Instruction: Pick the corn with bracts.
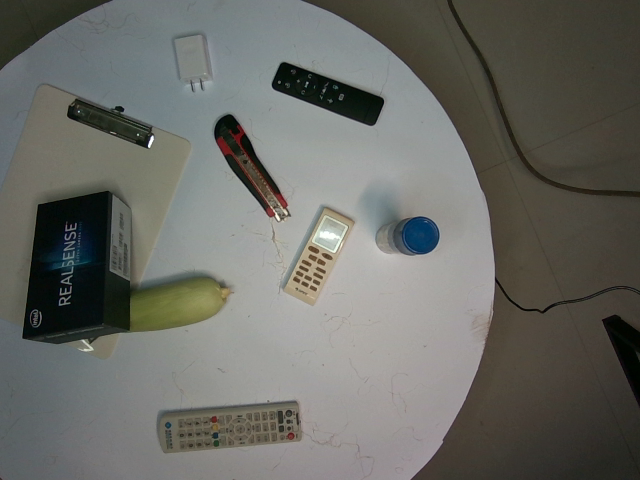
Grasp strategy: vertical